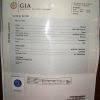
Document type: Invoice